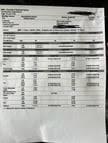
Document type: Invoice